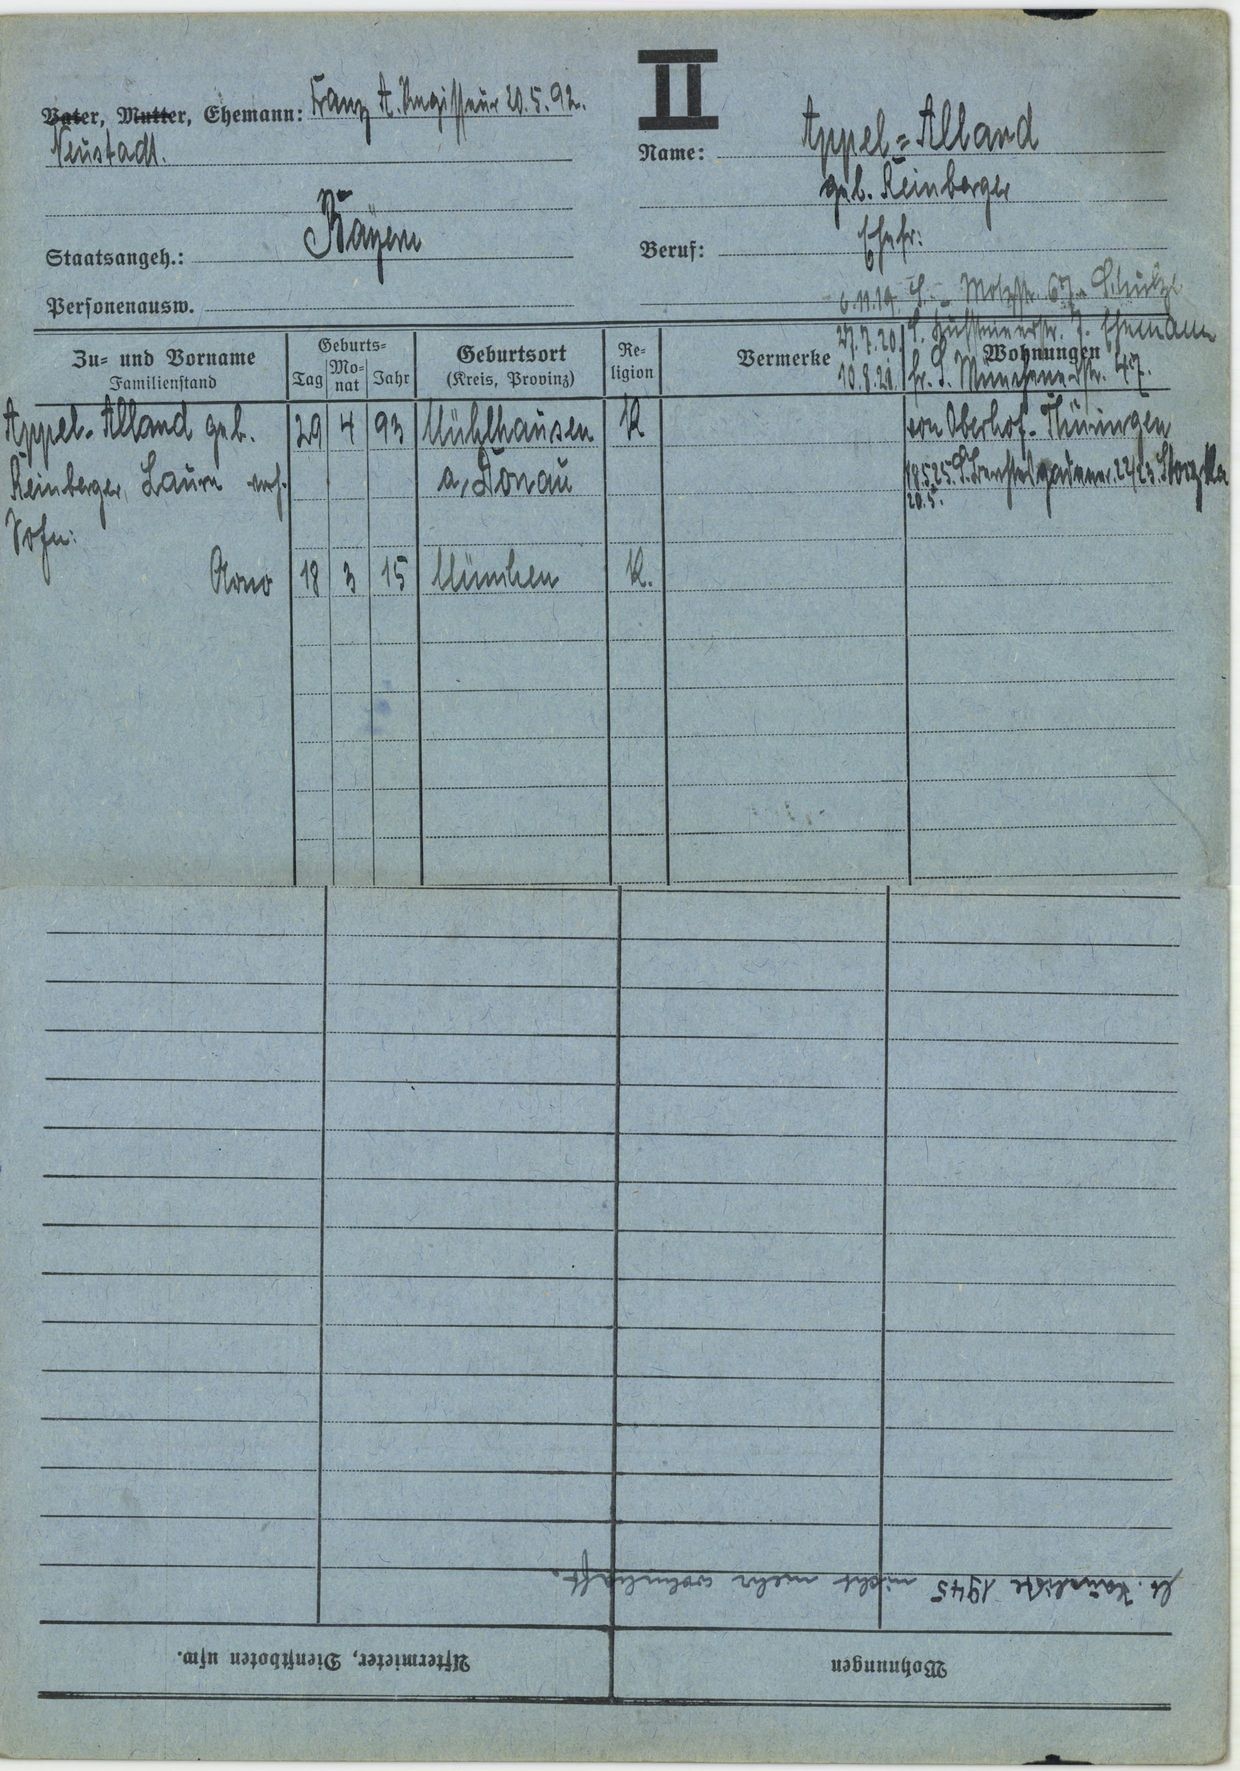
Appel-Allard
geb. Reinberger